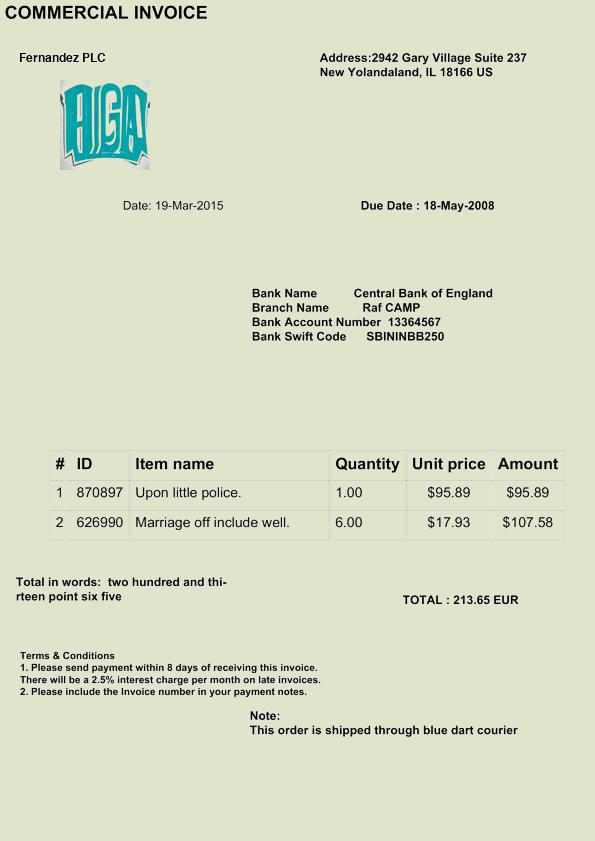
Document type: Invoice